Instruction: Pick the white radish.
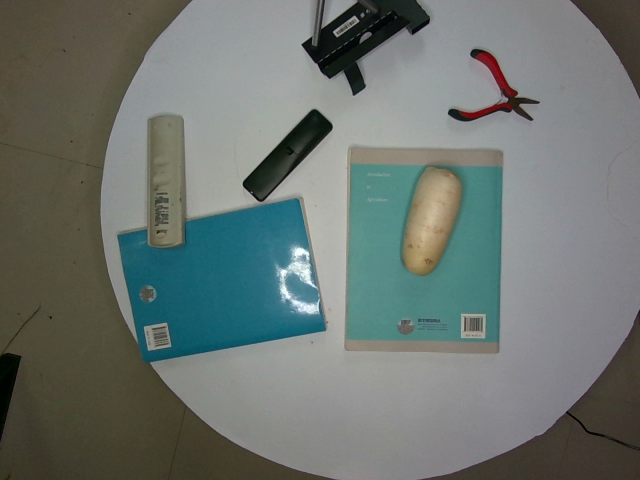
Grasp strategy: vertical